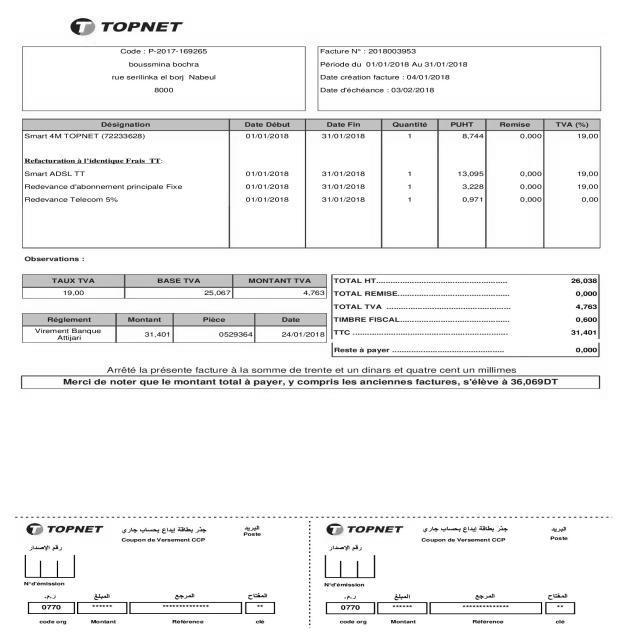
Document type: Invoice